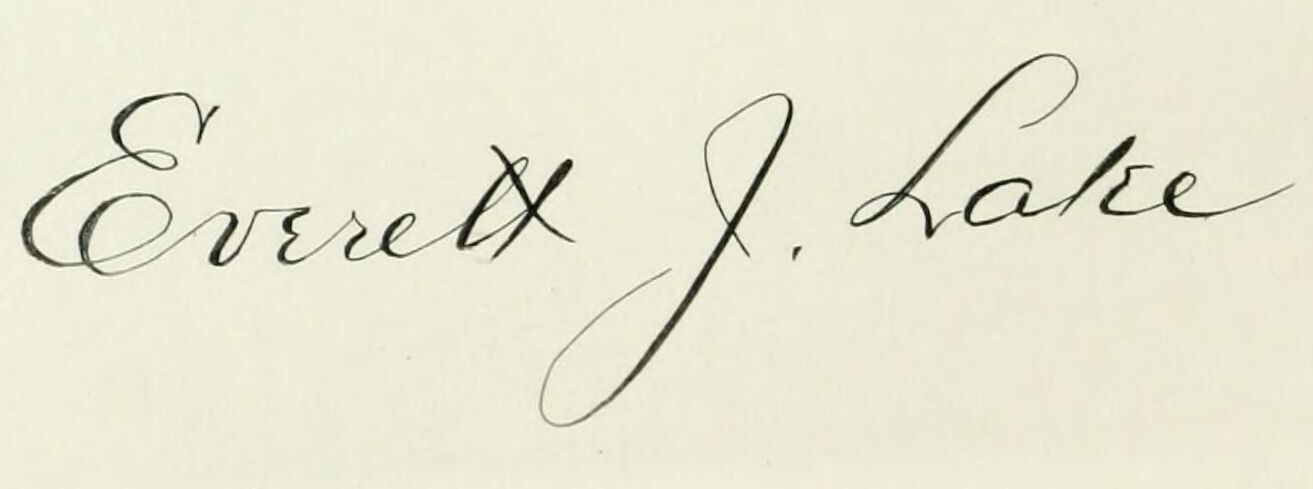
Signature of: everett j lake